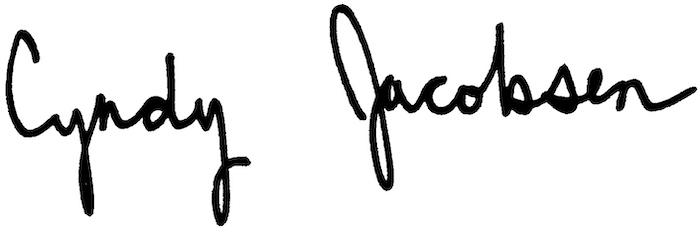
Signature of: cyndy jacobsen